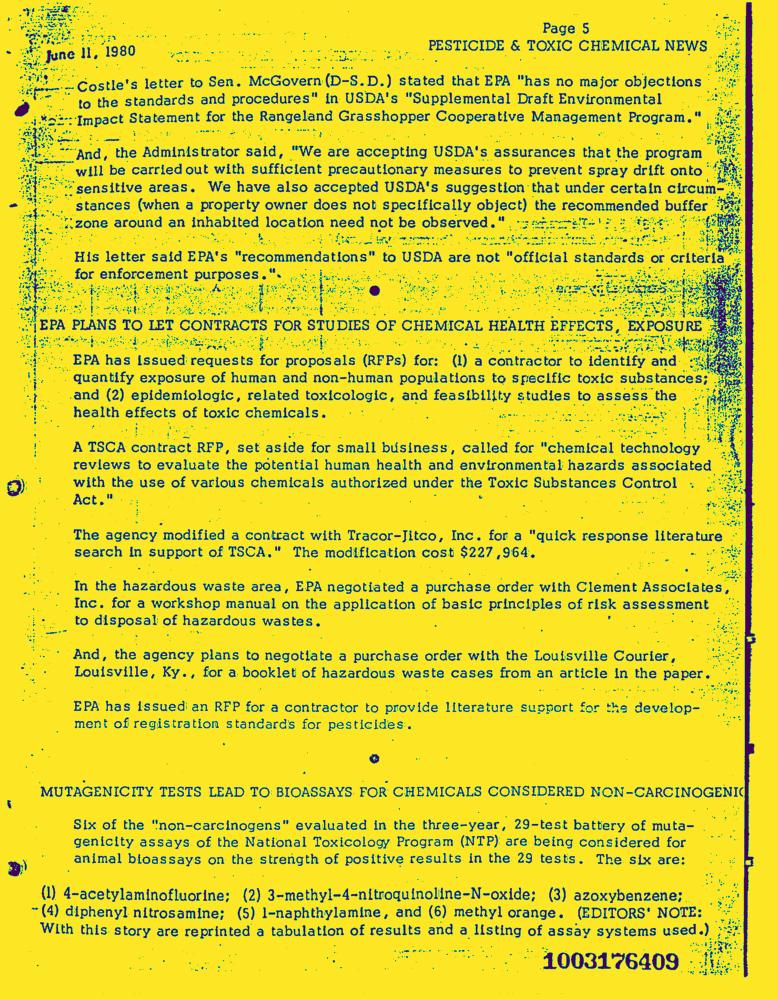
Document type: News-Article